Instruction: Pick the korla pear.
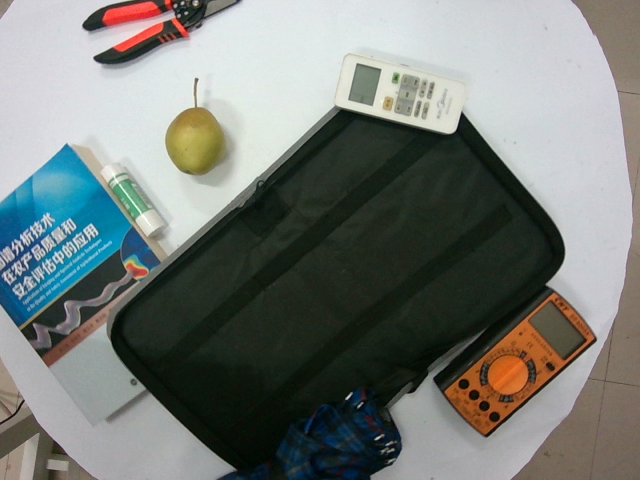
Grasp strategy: vertical